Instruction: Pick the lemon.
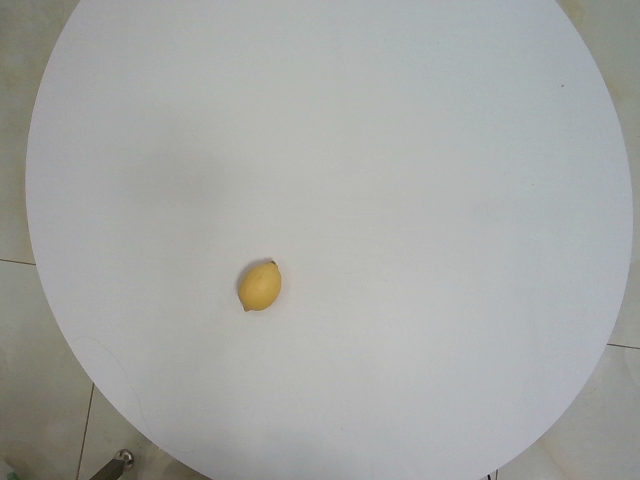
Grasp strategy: vertical